Question: In what way does the history help explain the case?
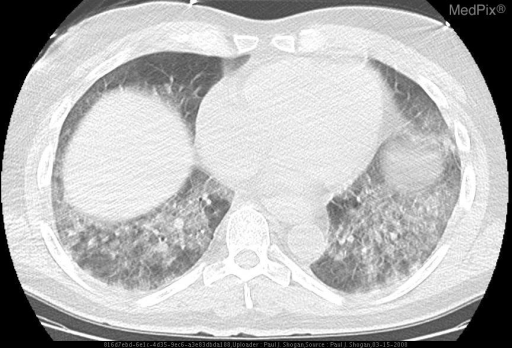
Answer: The patient's history of 60 year old male with tachypnea and tachycardia with high clinical concern for pulmonary embolus. is key in understanding the case.